Question: What could the diagnosis suggest?
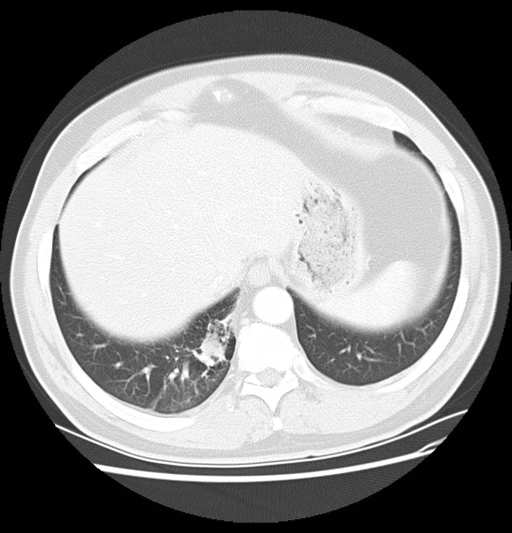
Answer: The possible diagnosis includes Pulmonary sequestration
Necrotizing pneumonia
Bronchogenic cyst
Diaphragmatic hernia
Rounded atelectasis
Neurogenic tumor.